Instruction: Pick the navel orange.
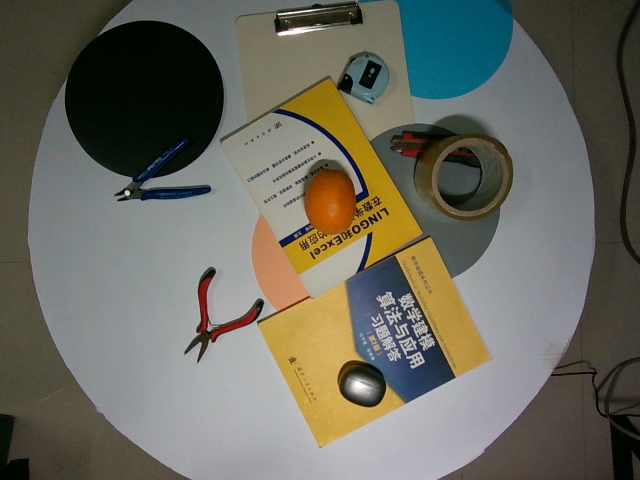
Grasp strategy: vertical